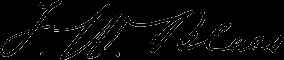
Signature of: frederick w v blees